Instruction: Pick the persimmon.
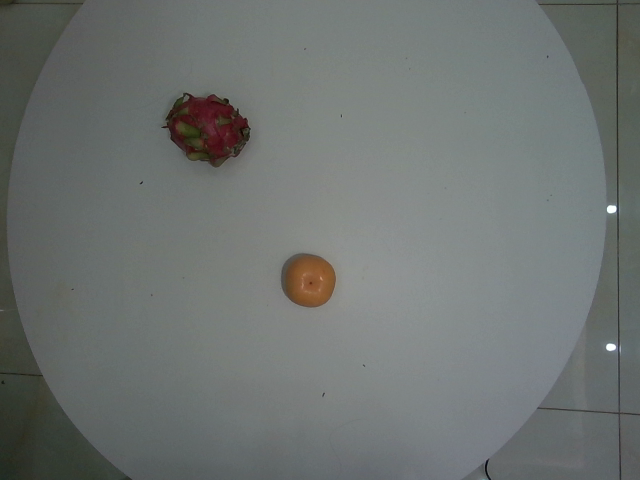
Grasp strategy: vertical